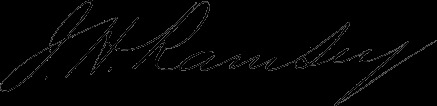
Signature of: joseph h ramsey